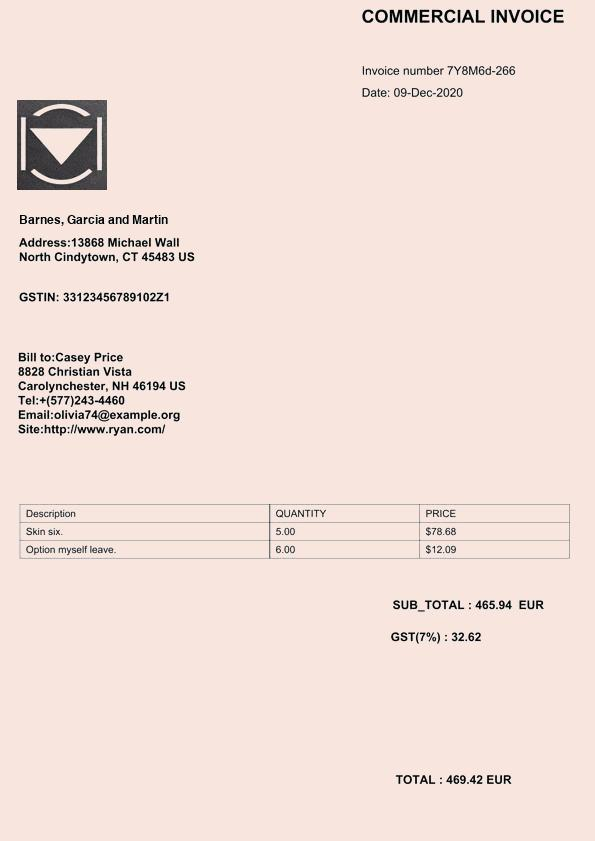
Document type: Invoice